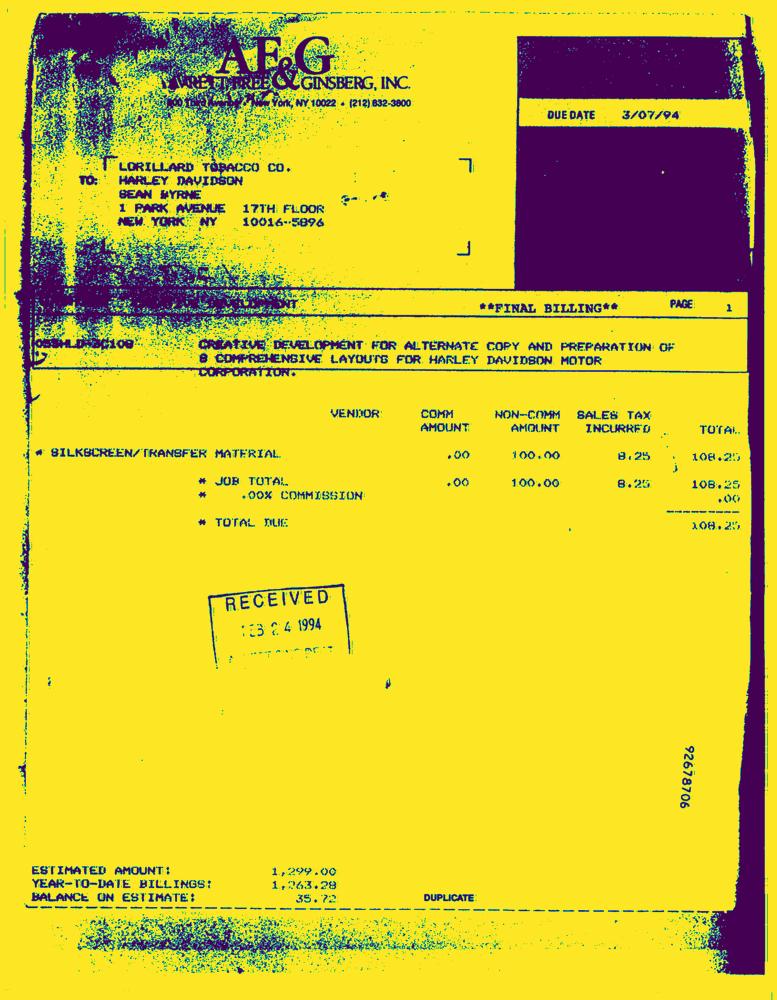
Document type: Invoice-Doc